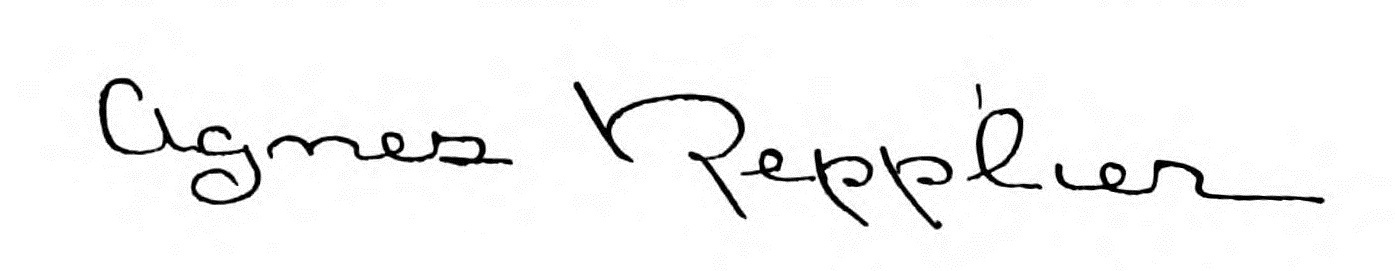
Signature of: agnes repplier